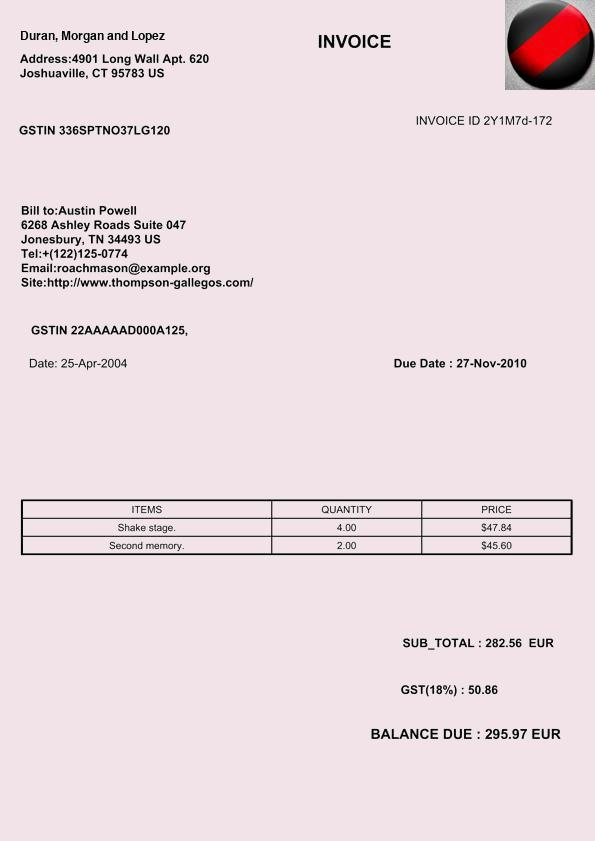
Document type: Invoice